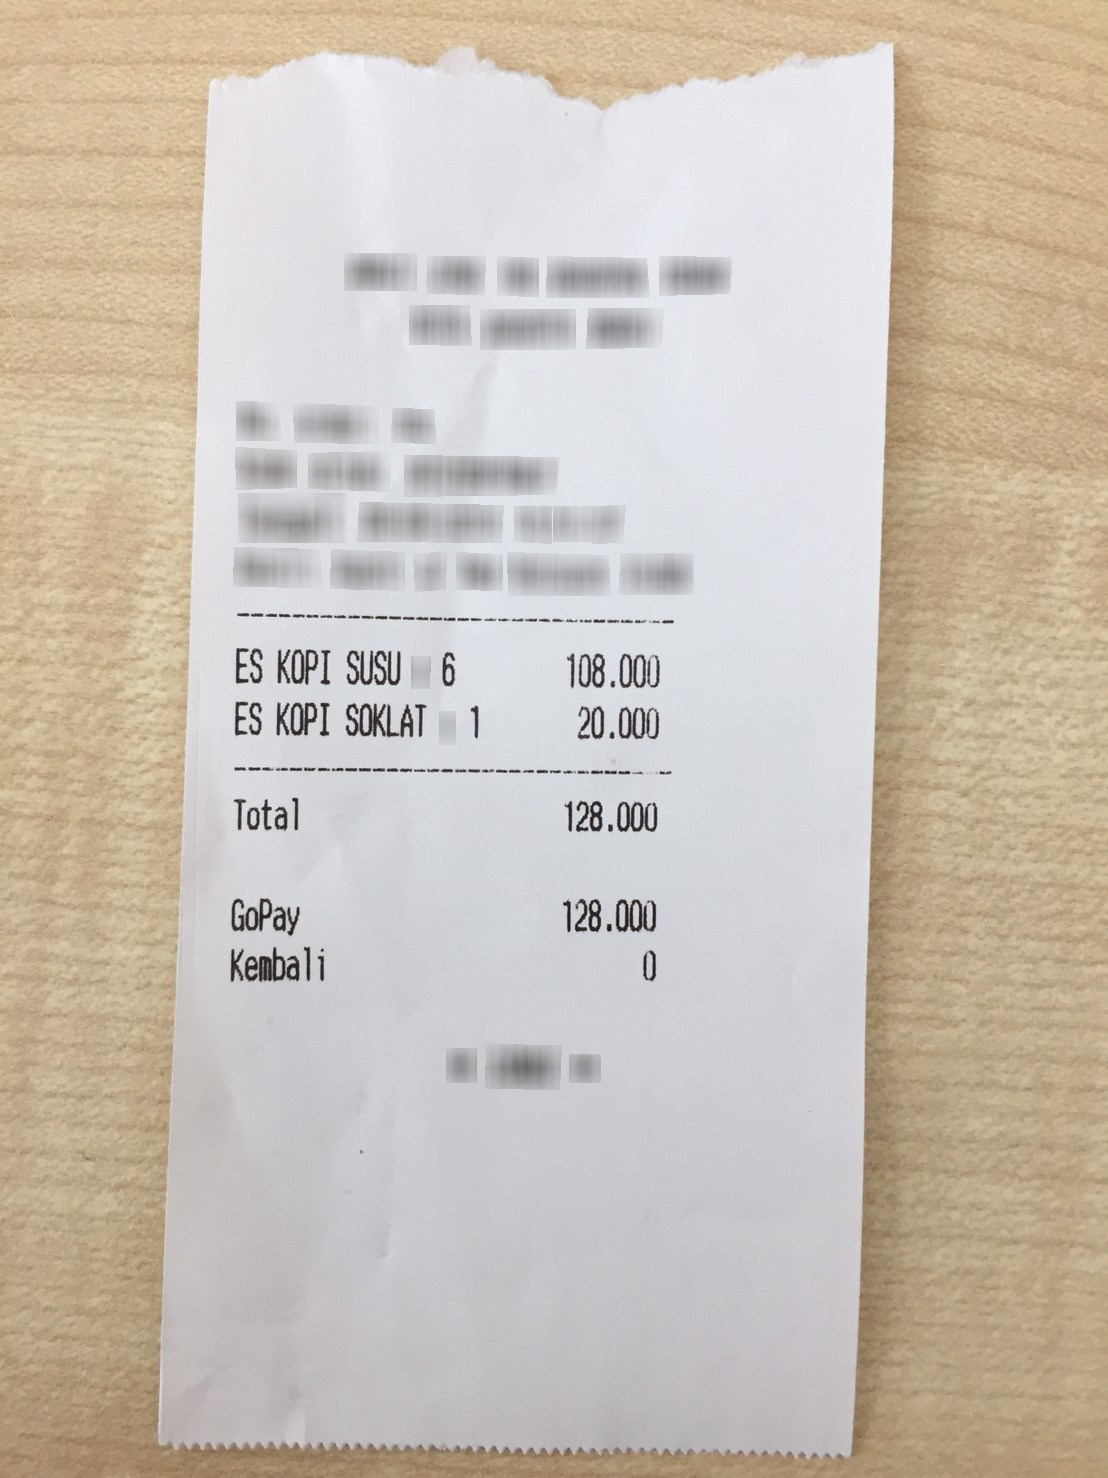
Number of items: 2
Total: 128.000
OCR text regions:
text: Total
text: 128.000
text: GoPay
text: 128.000
text: Kembali
text: 0
text: ES
text: KOPI
text: SUSU
text: 6
text: 108.000
text: ES
text: KOPI
text: SOKLAT
text: 1
text: 20.000